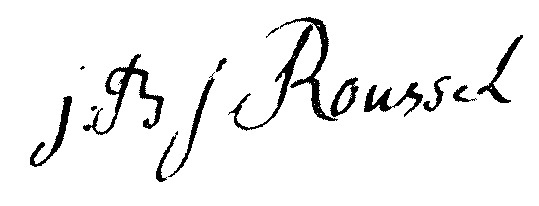
Signature of: jean baptiste joseph roussel